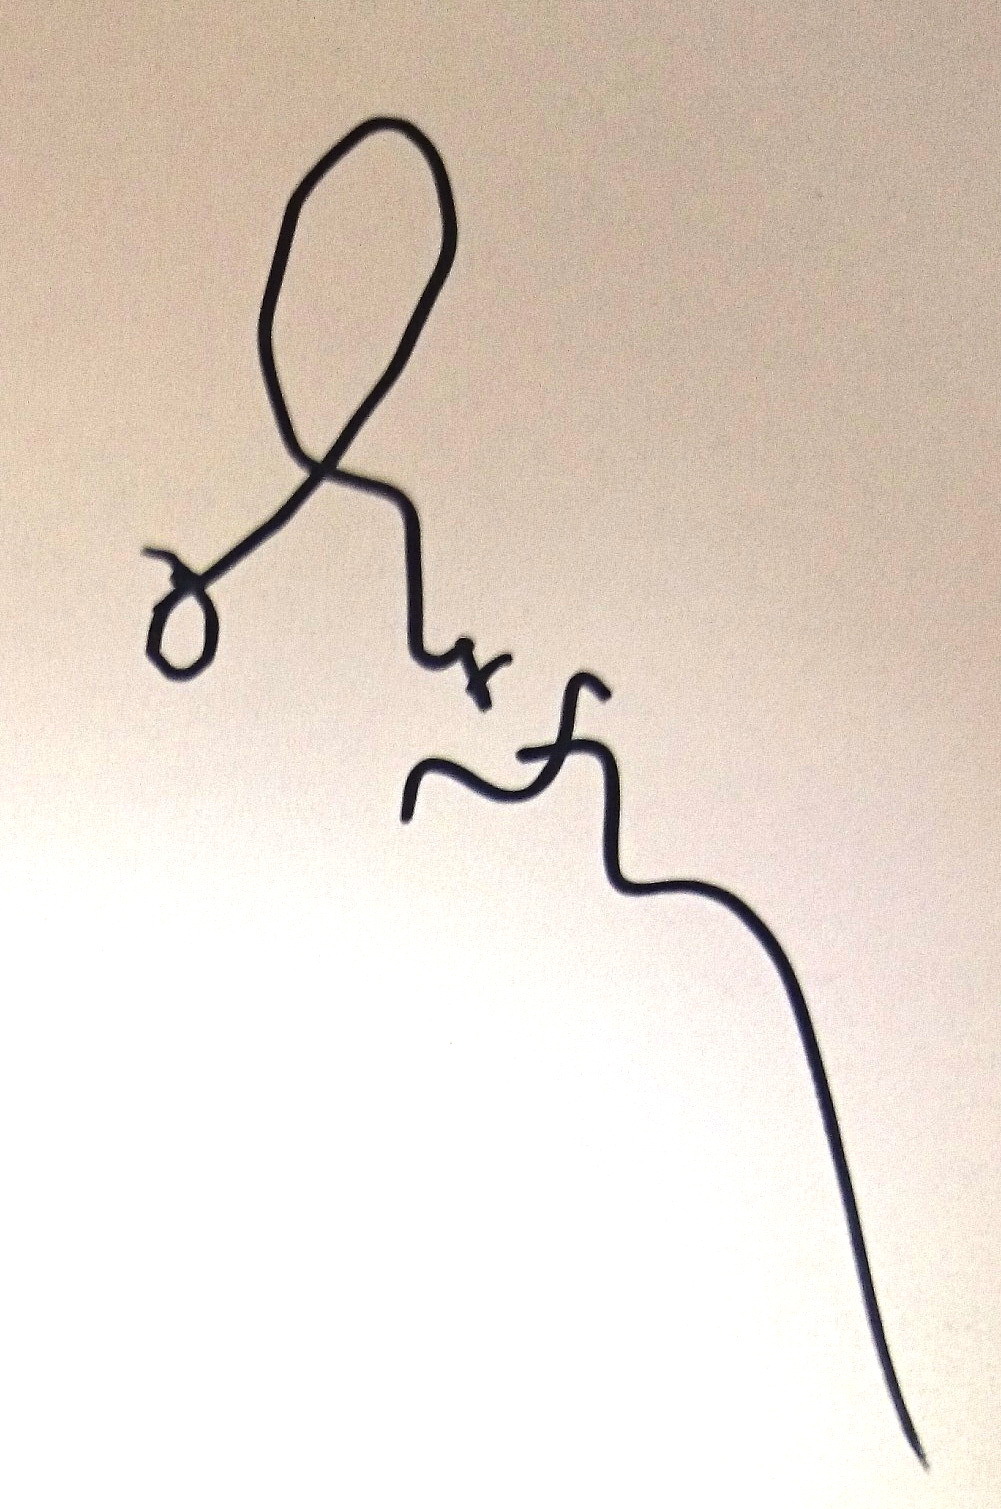
Signature of: hikari mitsushima